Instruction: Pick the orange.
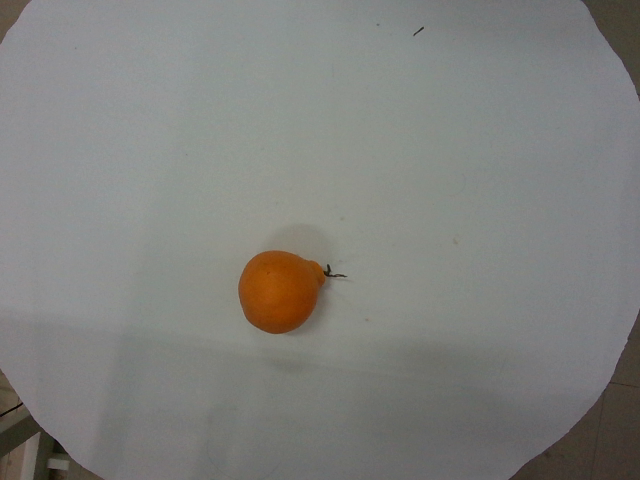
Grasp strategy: vertical